Question: In what way does the history help explain the case?
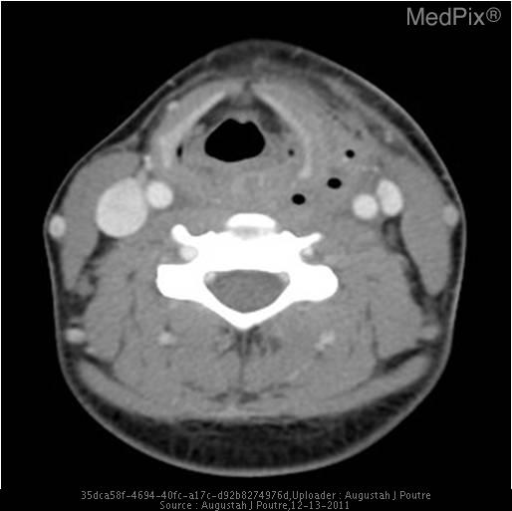
Answer: The patient's history of 23 y/o female presents to ER with difficulty breathing and swollen base of neck. is key in understanding the case.